Please extract the written amount, numerical amount, recipient's name, date on the cheque, and the bank's name from the image.
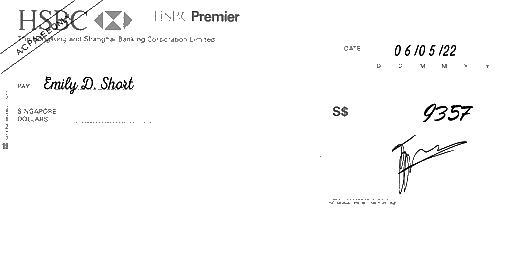
amt_in_words:
amt_in_figures: 9357
payee_name: Emily D. Short
bank_name: HSBC
cheque_date: 06/05/22